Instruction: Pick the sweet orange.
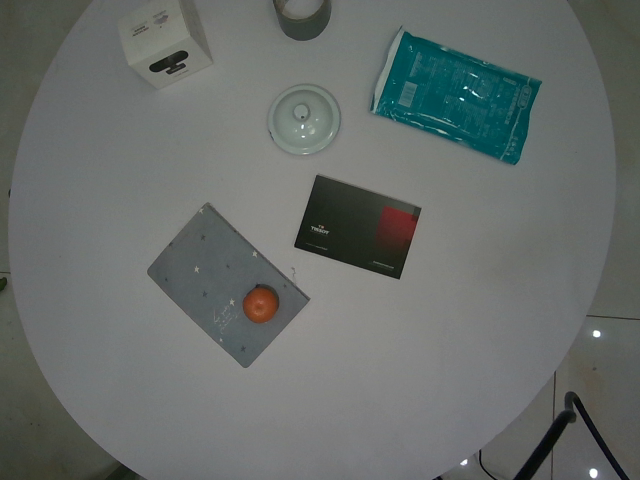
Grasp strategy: vertical